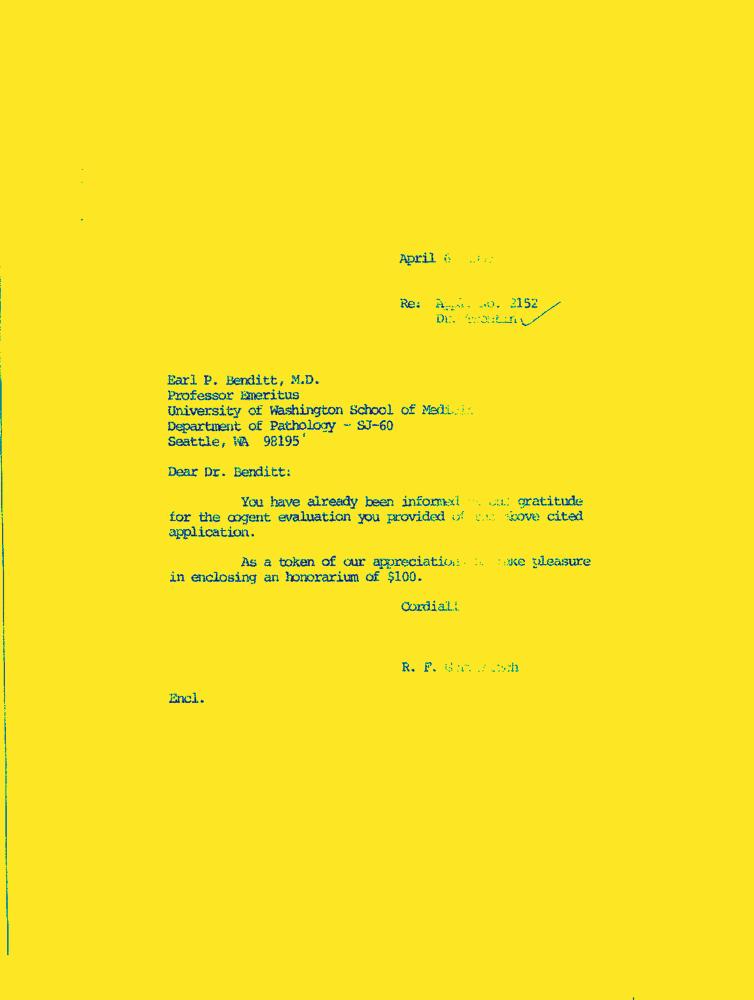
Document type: Letter-Doc